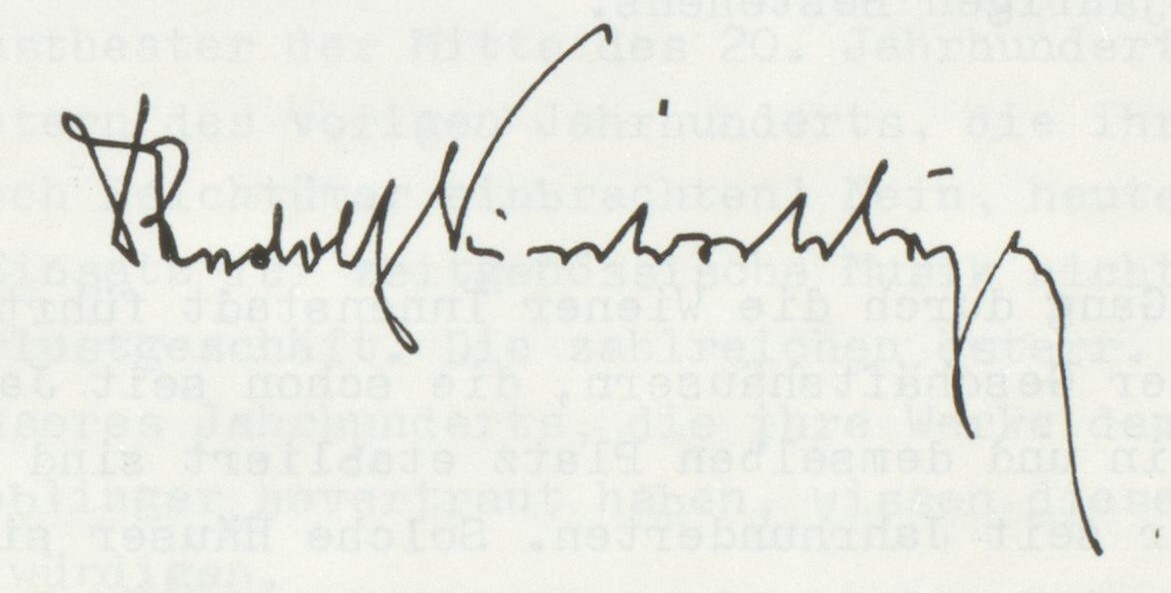
Signature of: rudolf kirchschläger